Question: What is the name of the tenant mentioned in the document?
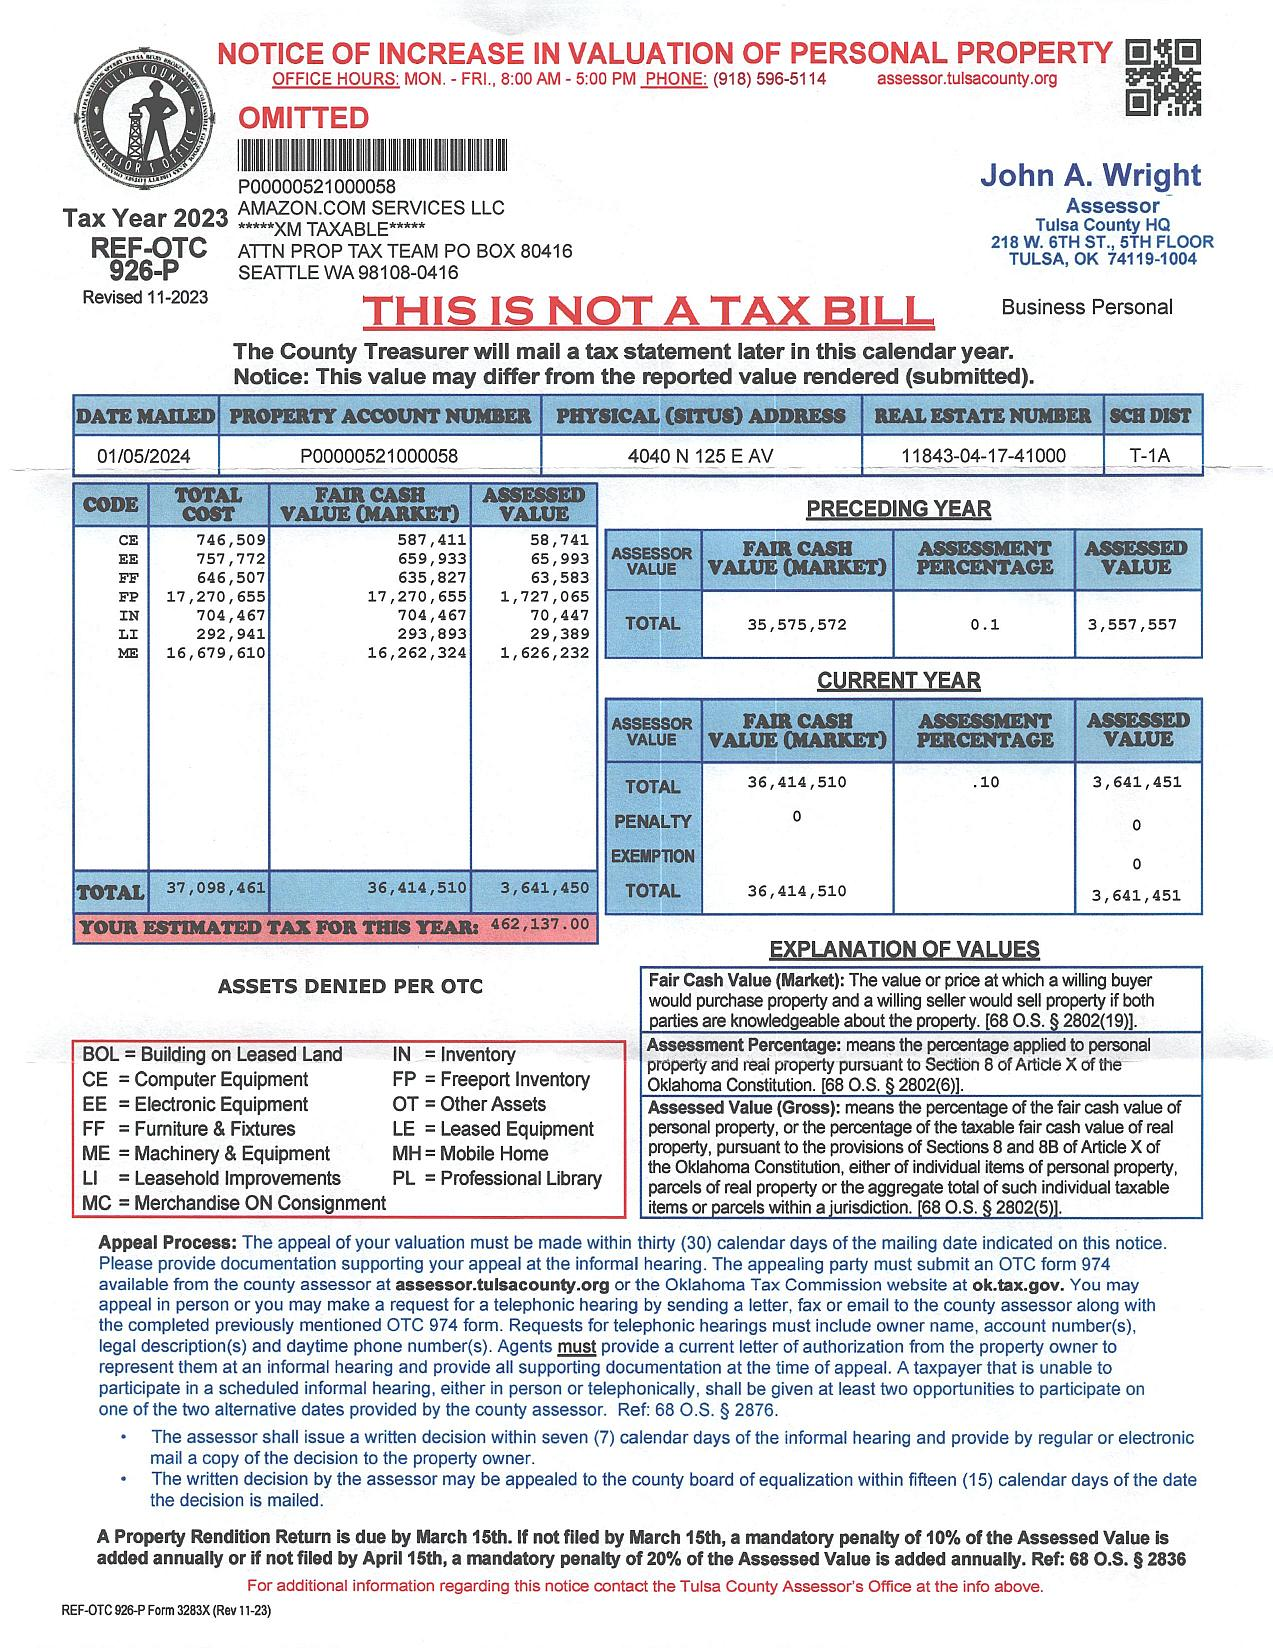
Answer: "AMAZON.COM SERVICES LLC"